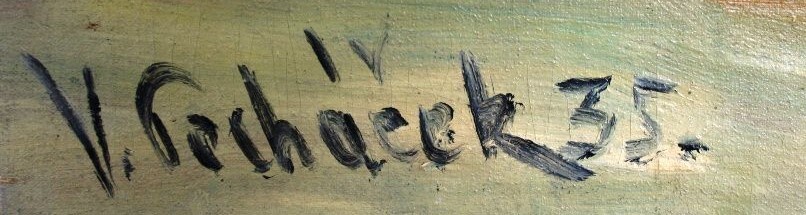
Signature of: vladimír pecháček